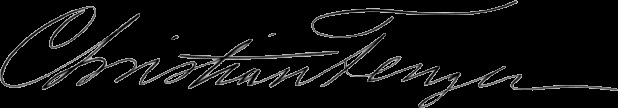
Signature of: christian fenger